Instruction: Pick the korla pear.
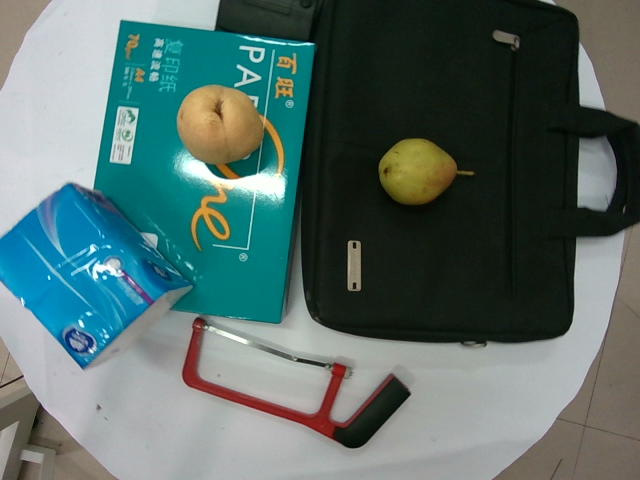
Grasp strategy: vertical